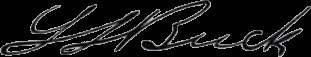
Signature of: leffert l buck